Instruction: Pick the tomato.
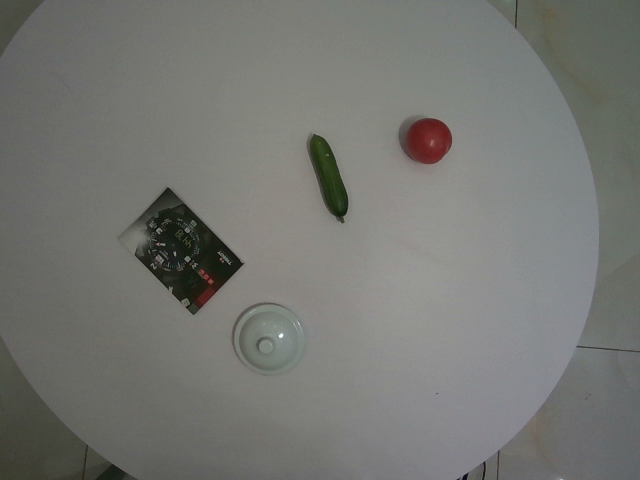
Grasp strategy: vertical